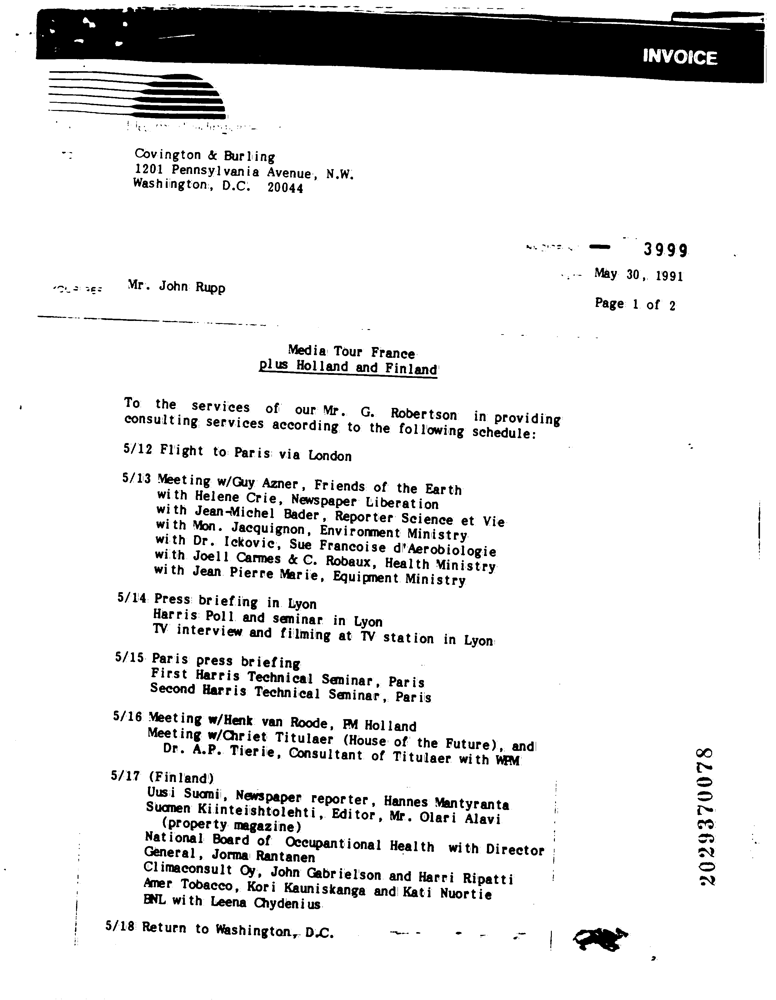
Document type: Invoice